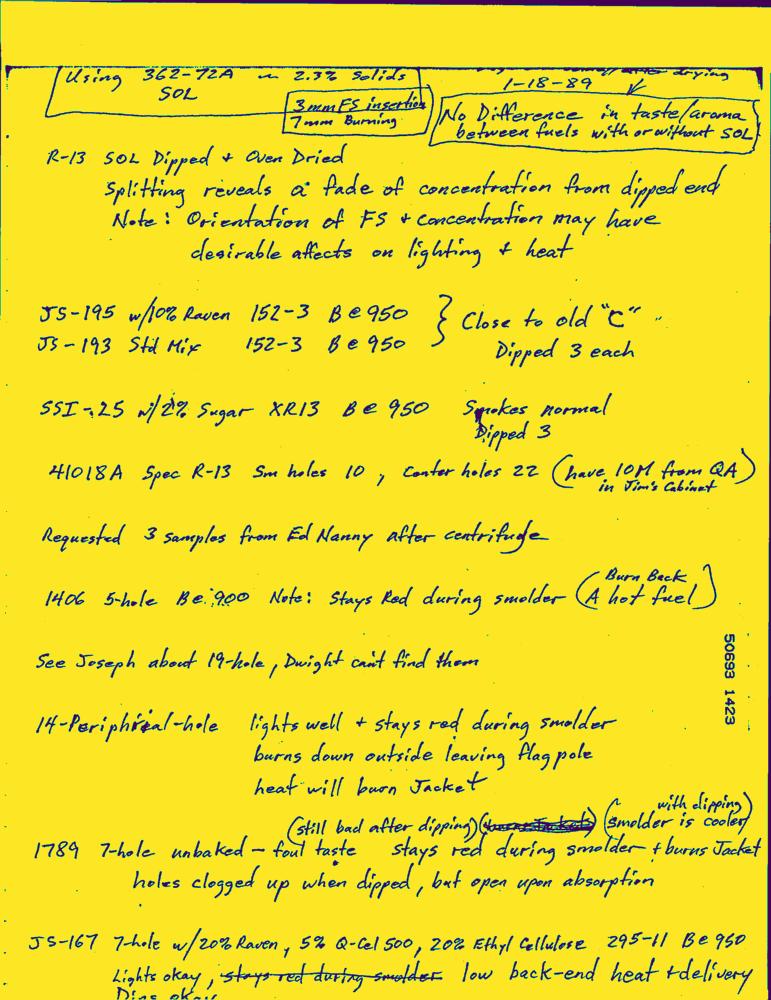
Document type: Hand-Written